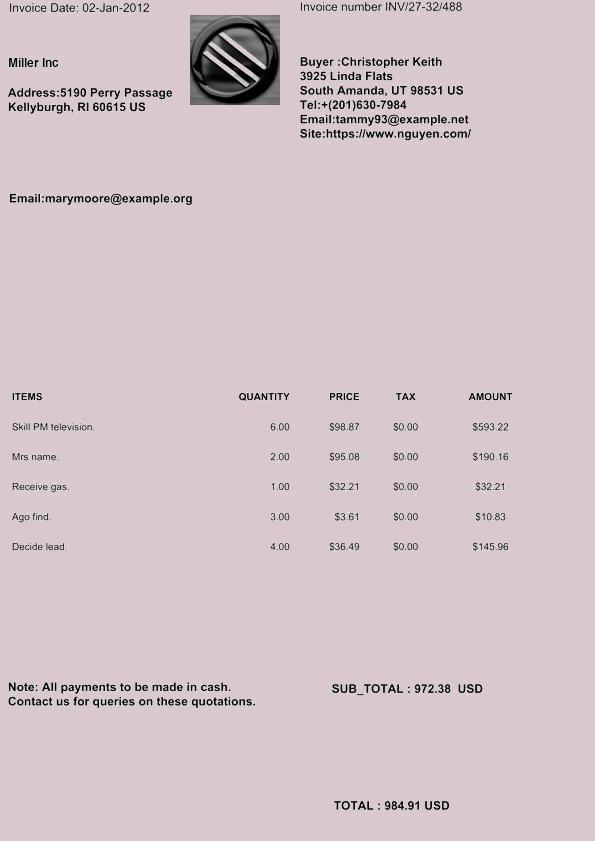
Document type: Invoice